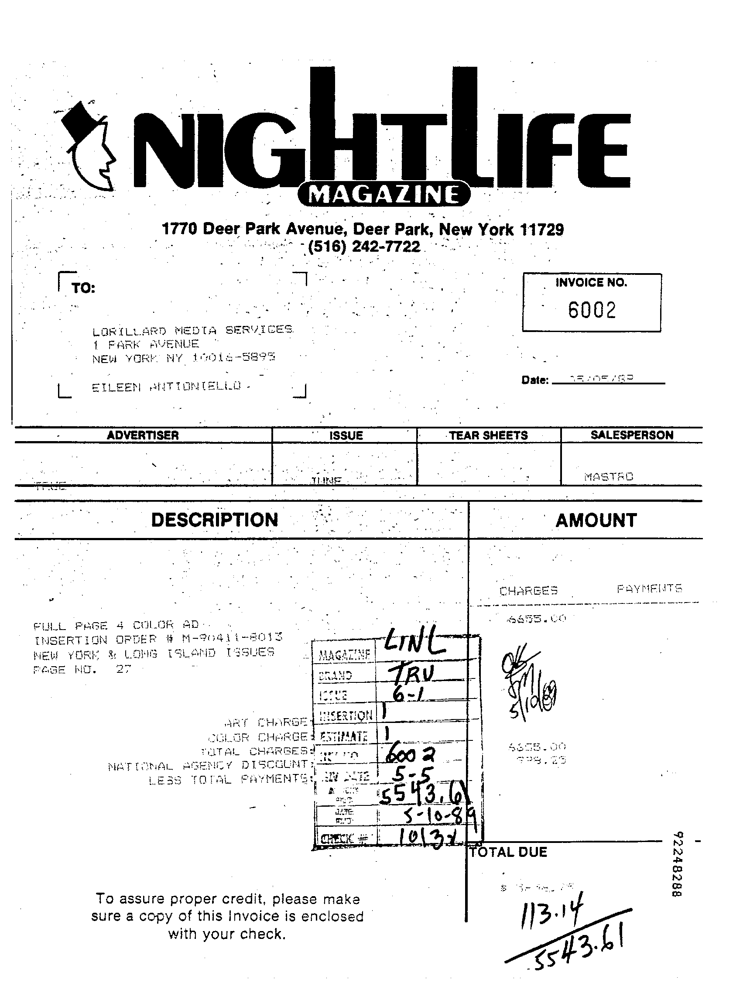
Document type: Invoice